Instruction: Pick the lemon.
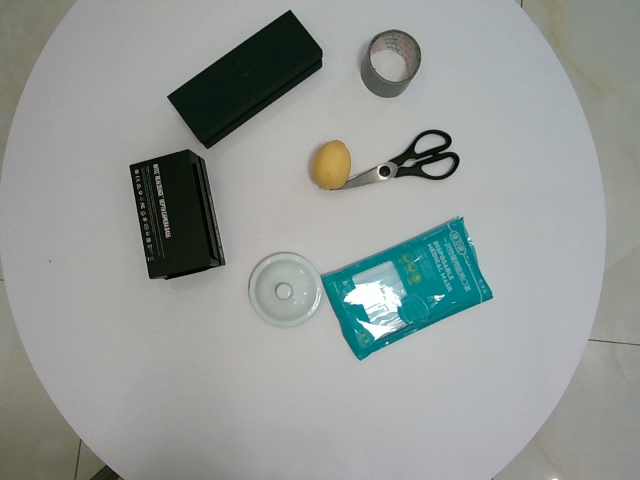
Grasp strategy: vertical